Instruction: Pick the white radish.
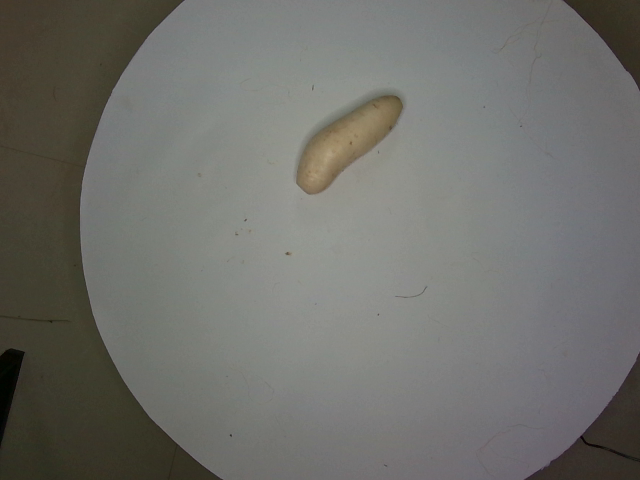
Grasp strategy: vertical